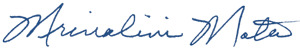
Signature of: mrinalini mata